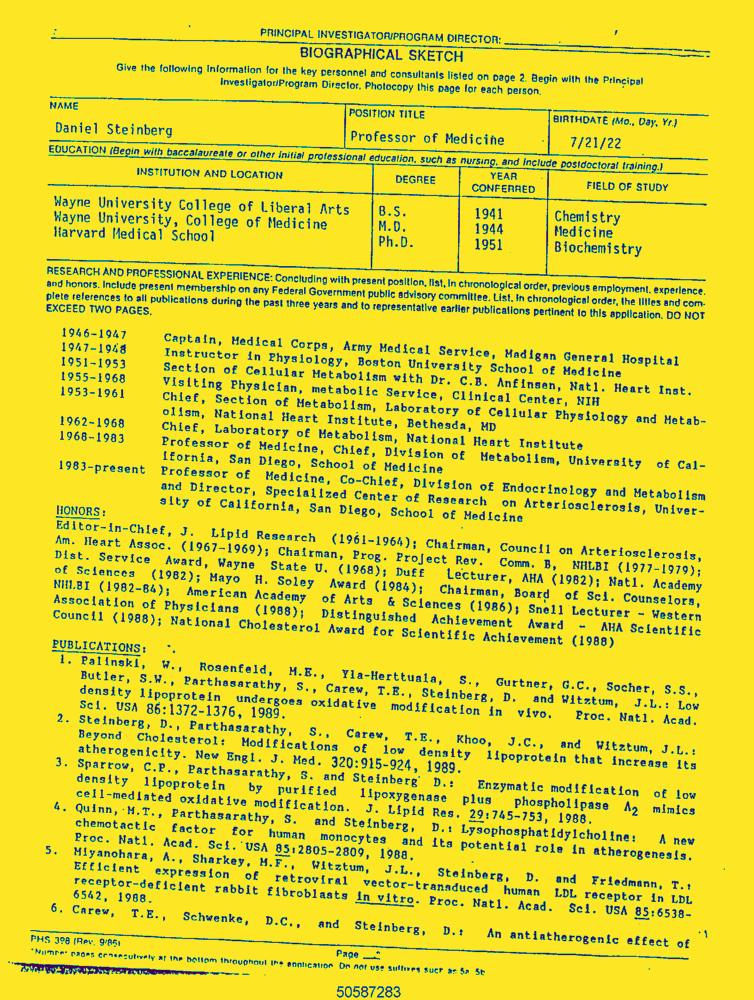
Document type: Resume-Doc